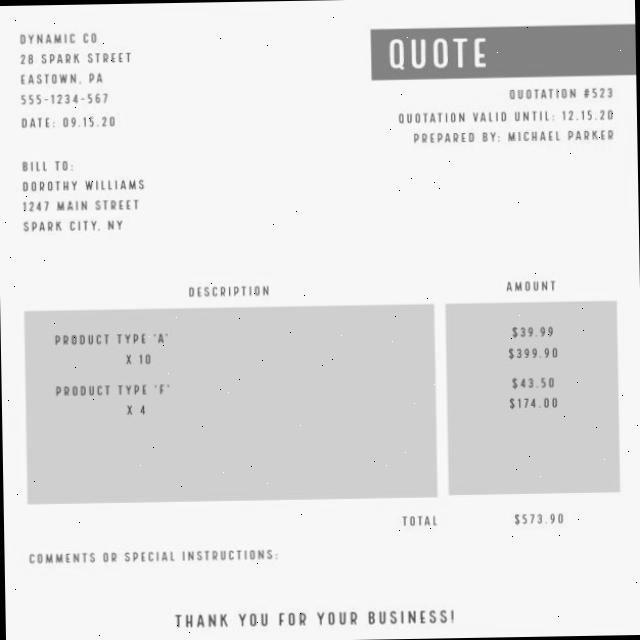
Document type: Invoice